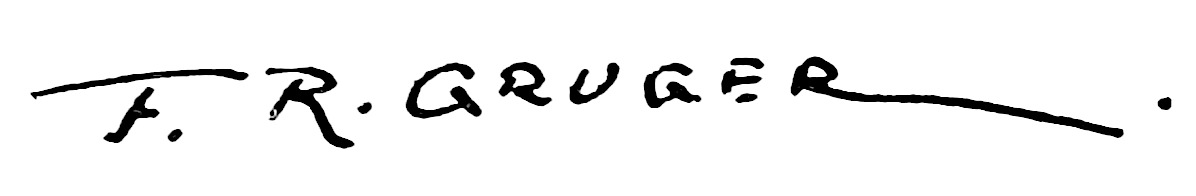
Signature of: frederic rodrigo gruger